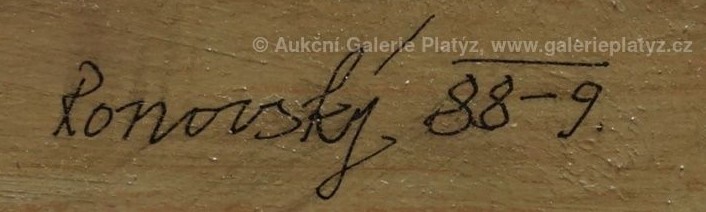
Signature of: františek ronovský